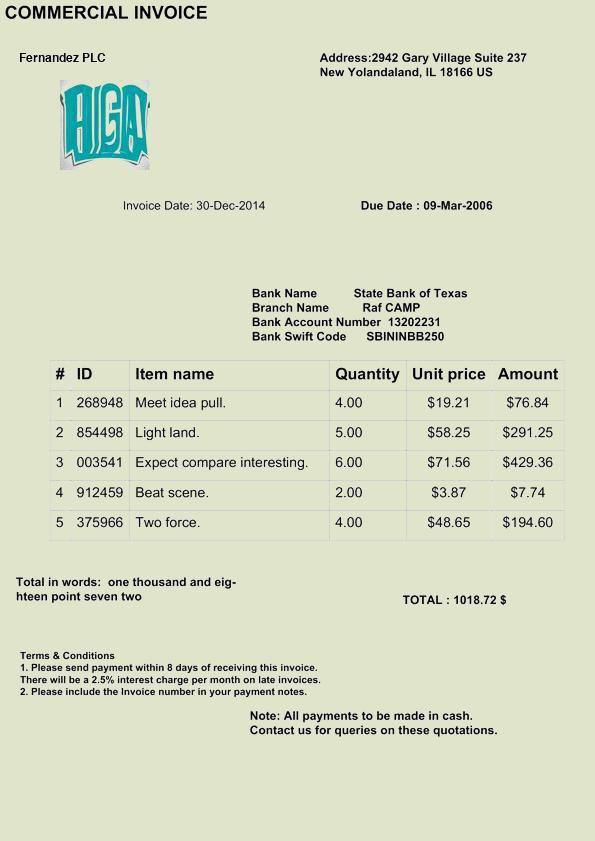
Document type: Invoice